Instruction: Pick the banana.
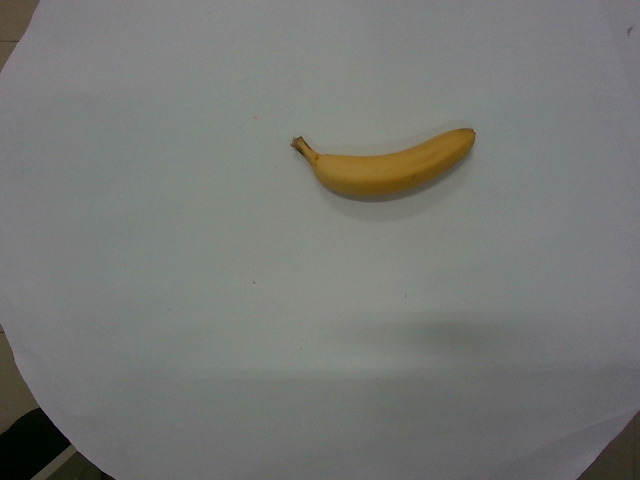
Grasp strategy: vertical